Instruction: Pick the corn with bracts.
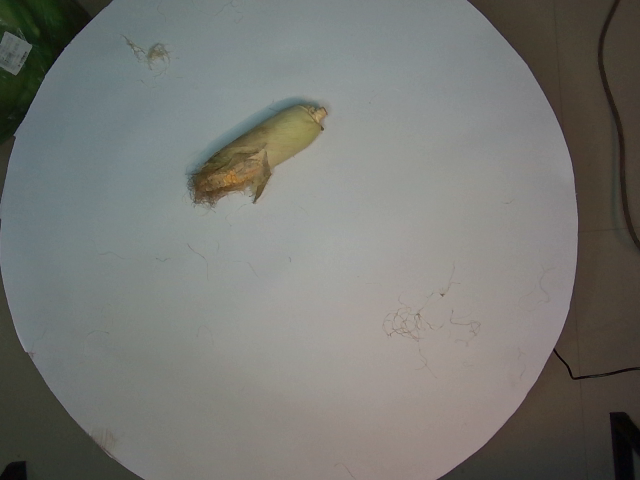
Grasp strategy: vertical